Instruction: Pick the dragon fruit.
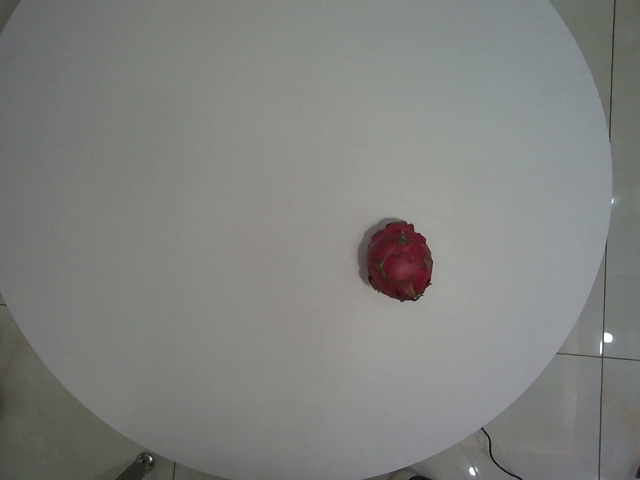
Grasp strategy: vertical